Question: What is the main concern?
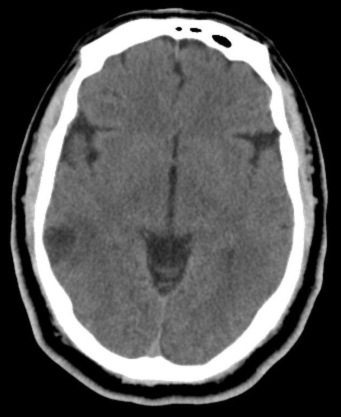
Answer: The findings suggest •  Solitary ring-enhancing lesion in the right temporal lobe.
•  Thin and smooth rim of enhancement
•  Small chunk of calcification in the lateral/peripheral rim. There is a low-attenuation lesion in the right temporal lobe with a small (<5mm) peripheral calcification.. The patient might have a history of 43 year old man presents with a new onset of seizures..